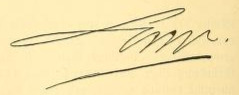
Signature of: john law